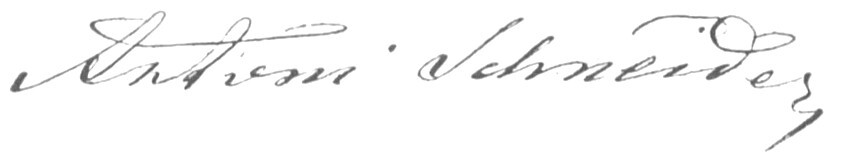
Signature of: antoni schneider